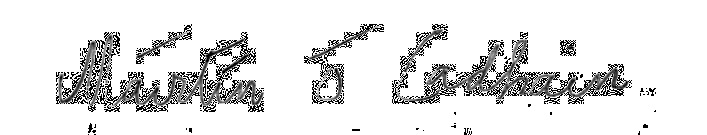
Signature of: máirtín ó cadhain